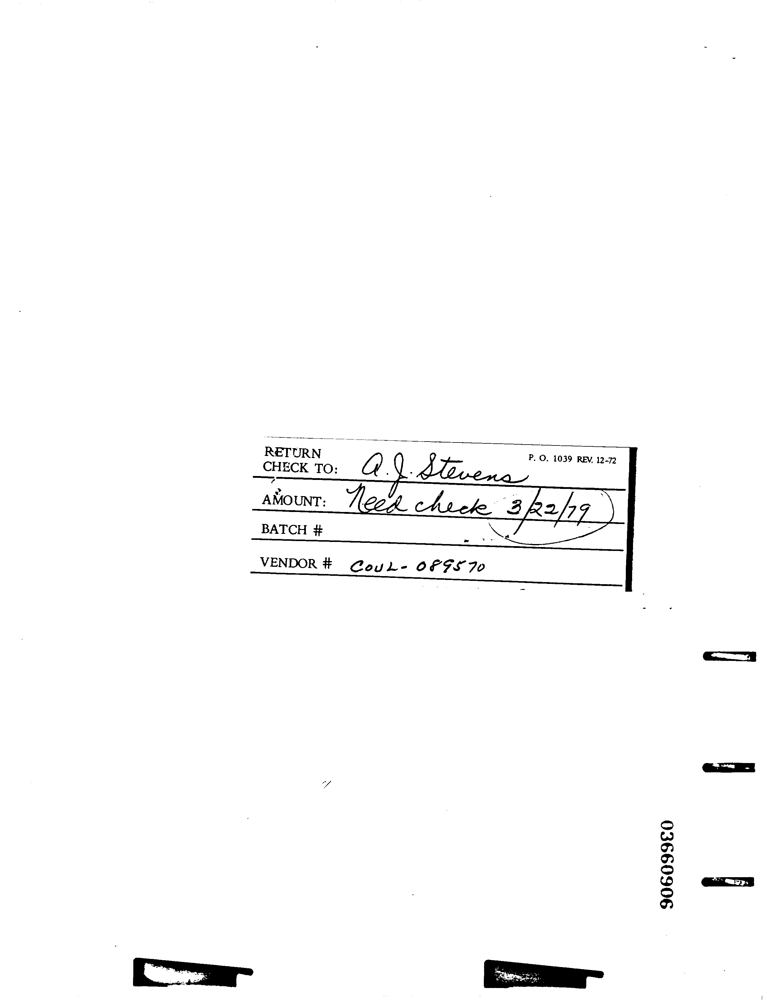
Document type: Invoice